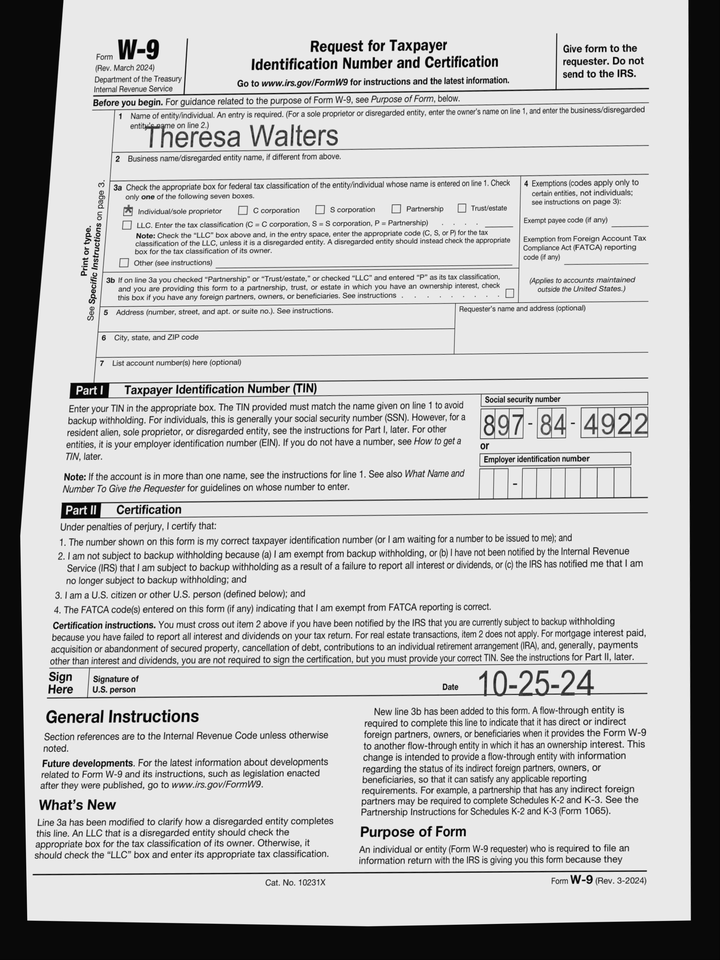
cbx: yes
ssn: 897844922
enm: Theresa Walters
sdt: 10-25-24